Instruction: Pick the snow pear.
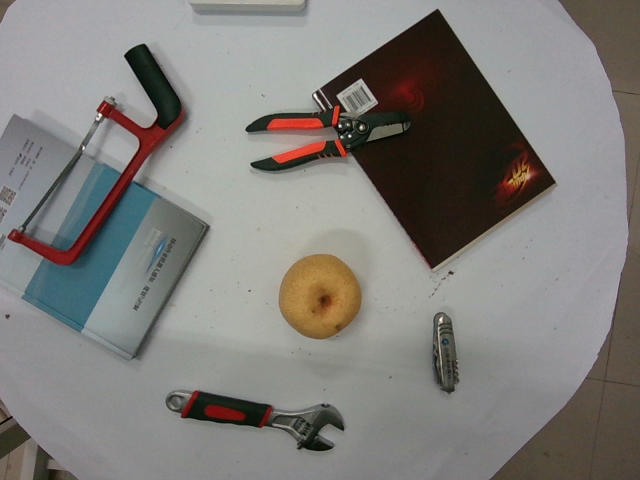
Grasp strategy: vertical